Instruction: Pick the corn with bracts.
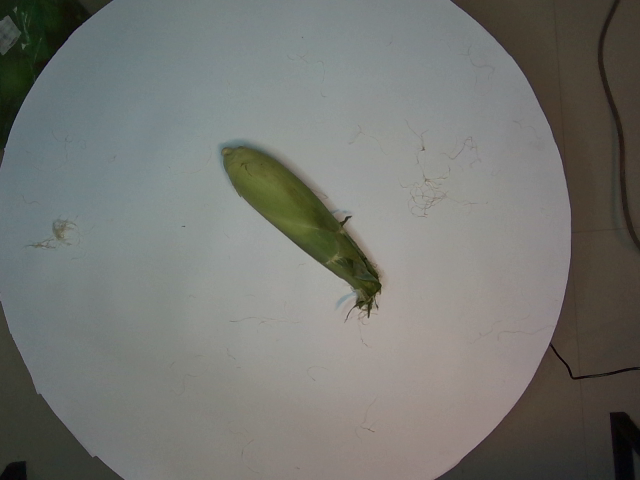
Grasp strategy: vertical